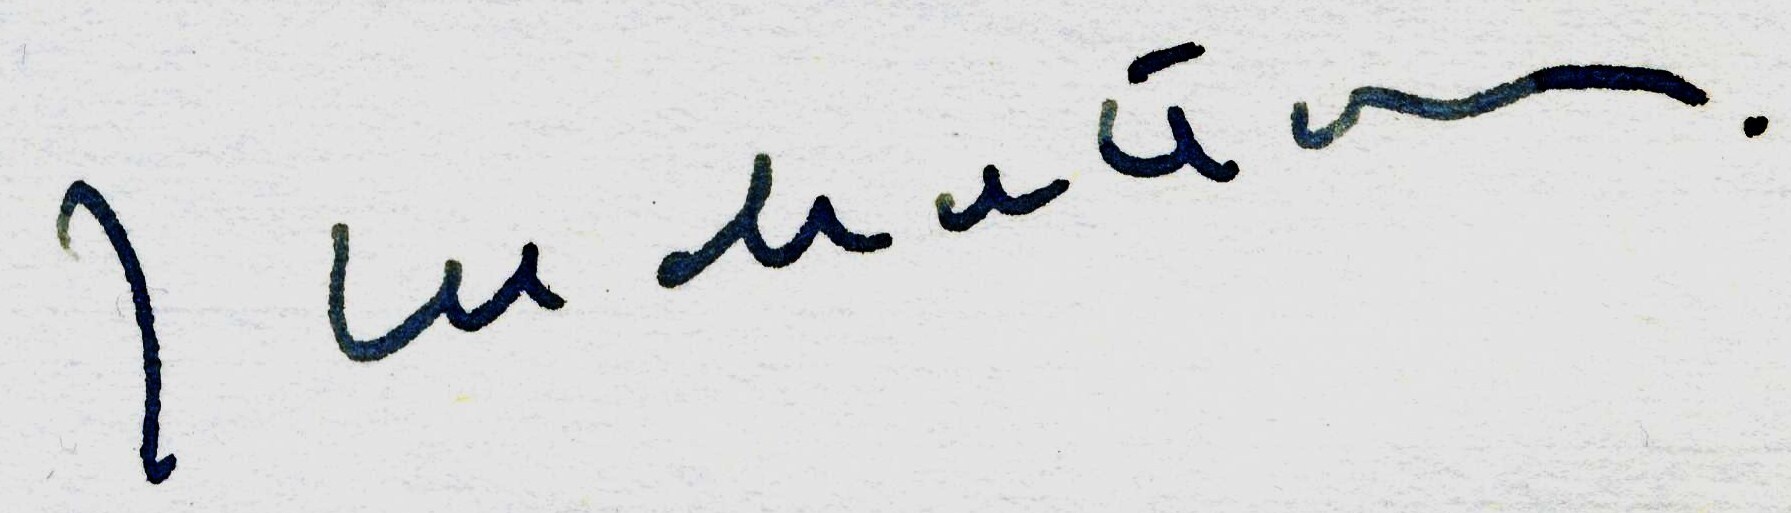
Signature of: jacques duchateau